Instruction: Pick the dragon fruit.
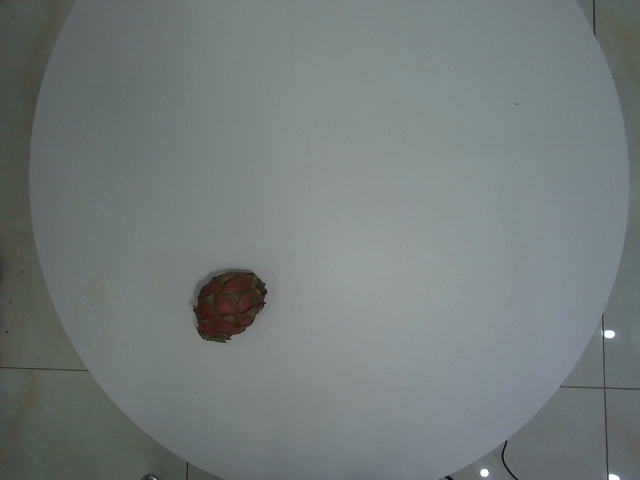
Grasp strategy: vertical